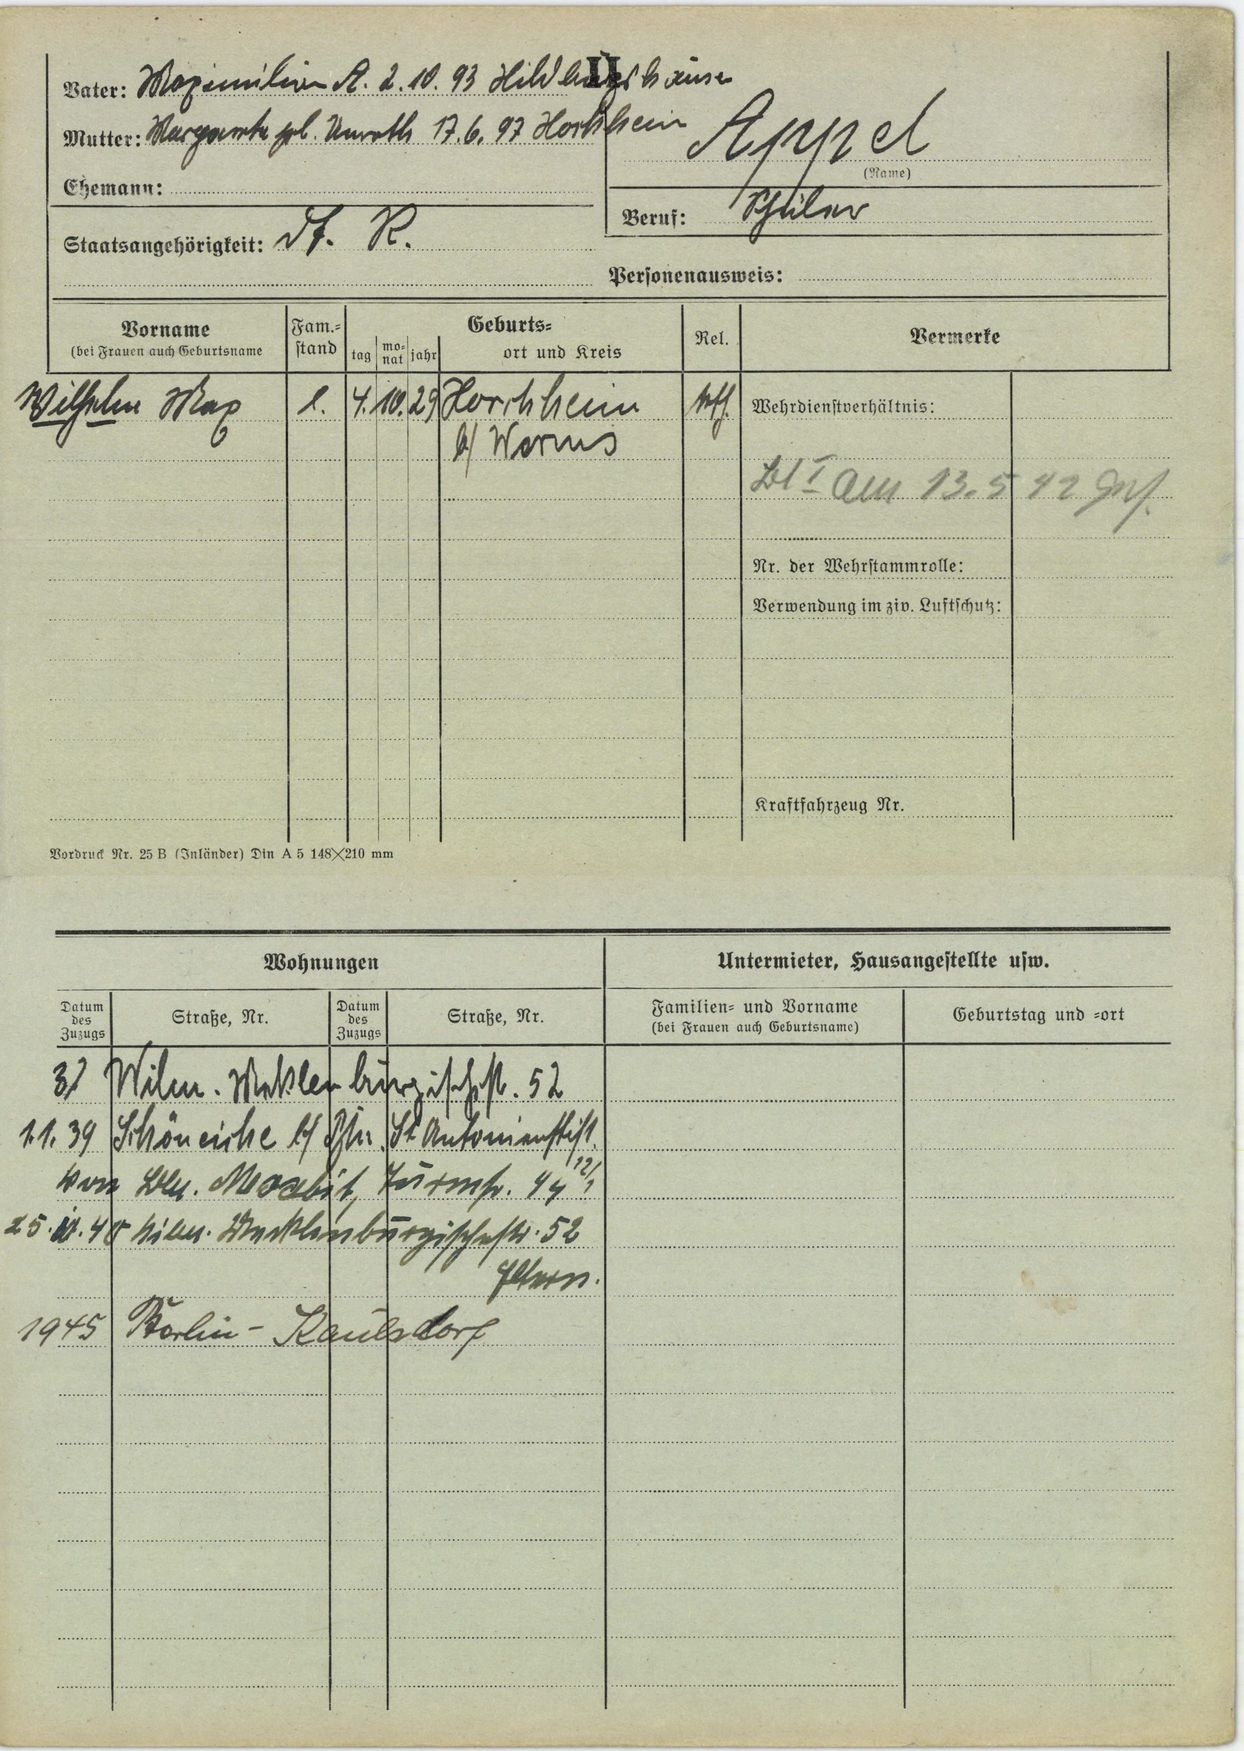
Appel